Question: What do the imaging results show?
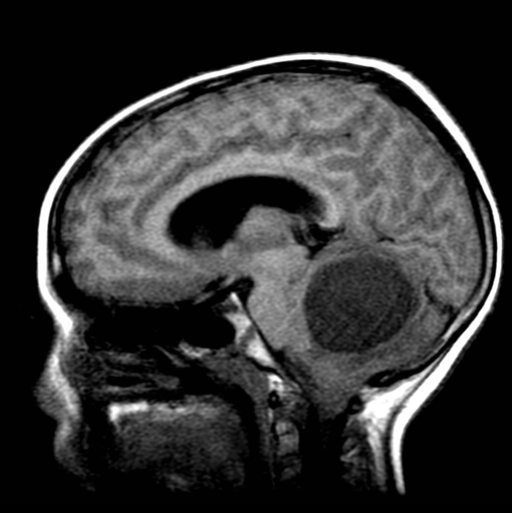
Answer: The imaging shows Large, solid mass in the left cerebellar hemisphere with ill-defined margins and significant surrounding T2 signal abnormality representing vasogenic edema.  This exerts mass effect upon and displaces the 4th ventricle.  Mild hydrocephalus.  Diffuse, heterogeneous enhancement following IV gadolinium infusion.  CT scan demonstrates a notably low attenuation mass, and inferior displacement of the cerebellar tonsils to the level of the foramen magnum. Axial mid-sagittal T1 demonstrates large hypointense mass displacing and exerting mass effect upon the 4th ventricle - causing inferior displacement of the cerebellar tonsils into the foramen magnum..